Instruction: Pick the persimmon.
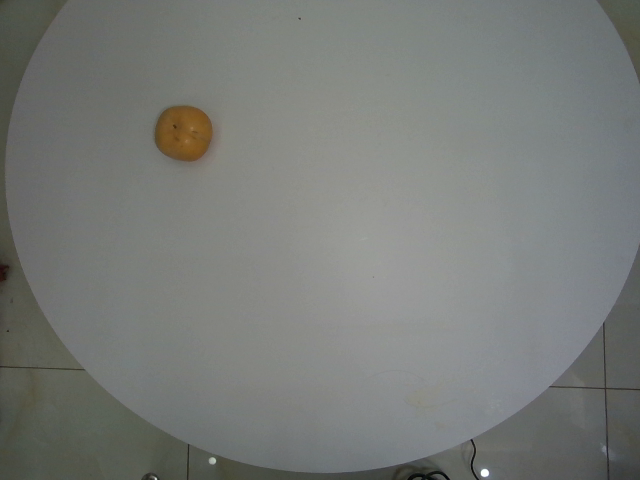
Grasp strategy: vertical